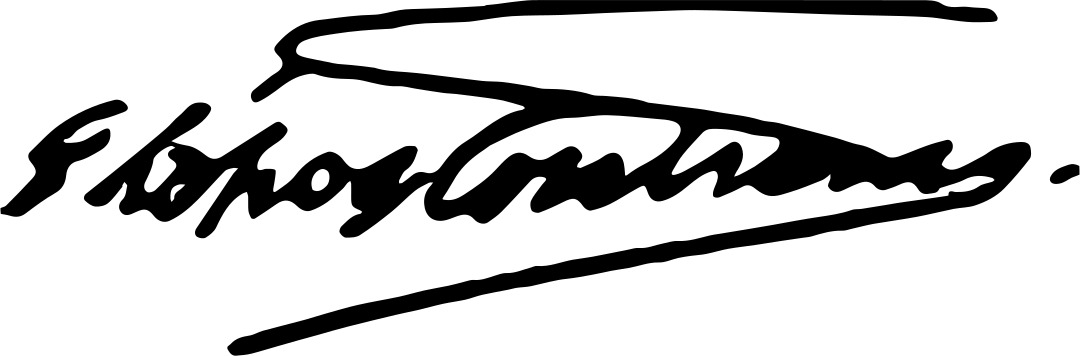
Signature of: eleazar lópez contreras